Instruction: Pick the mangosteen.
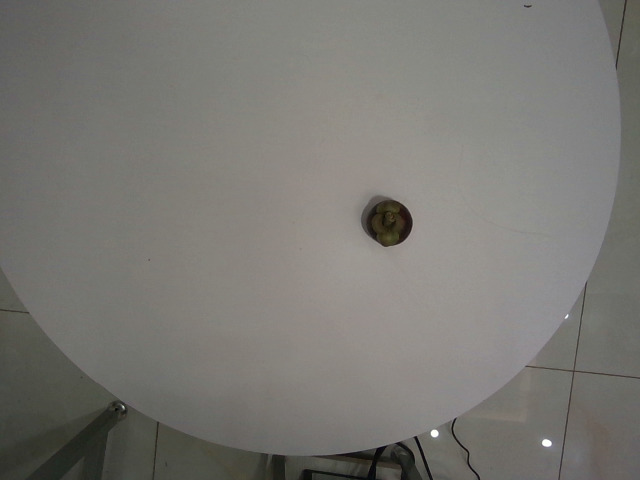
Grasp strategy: vertical